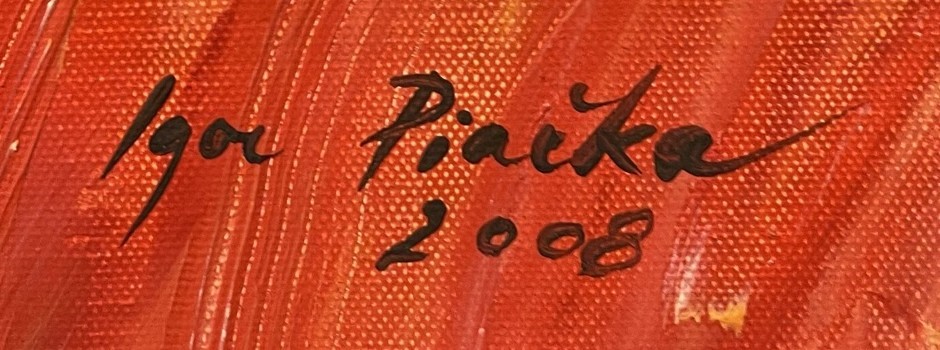
Signature of: igor piačka